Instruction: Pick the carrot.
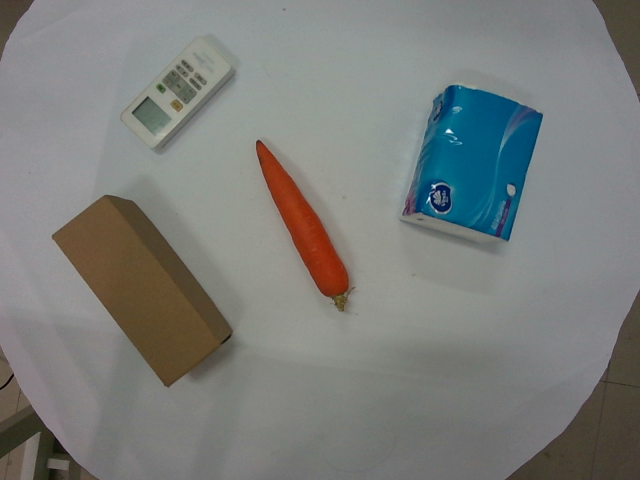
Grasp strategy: vertical